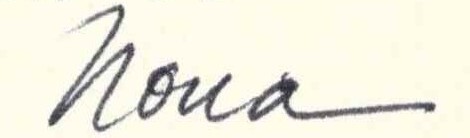
Signature of: nona balakian